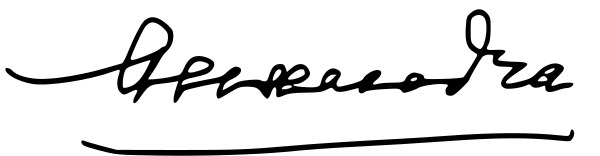
Signature of: alexandra of denmark